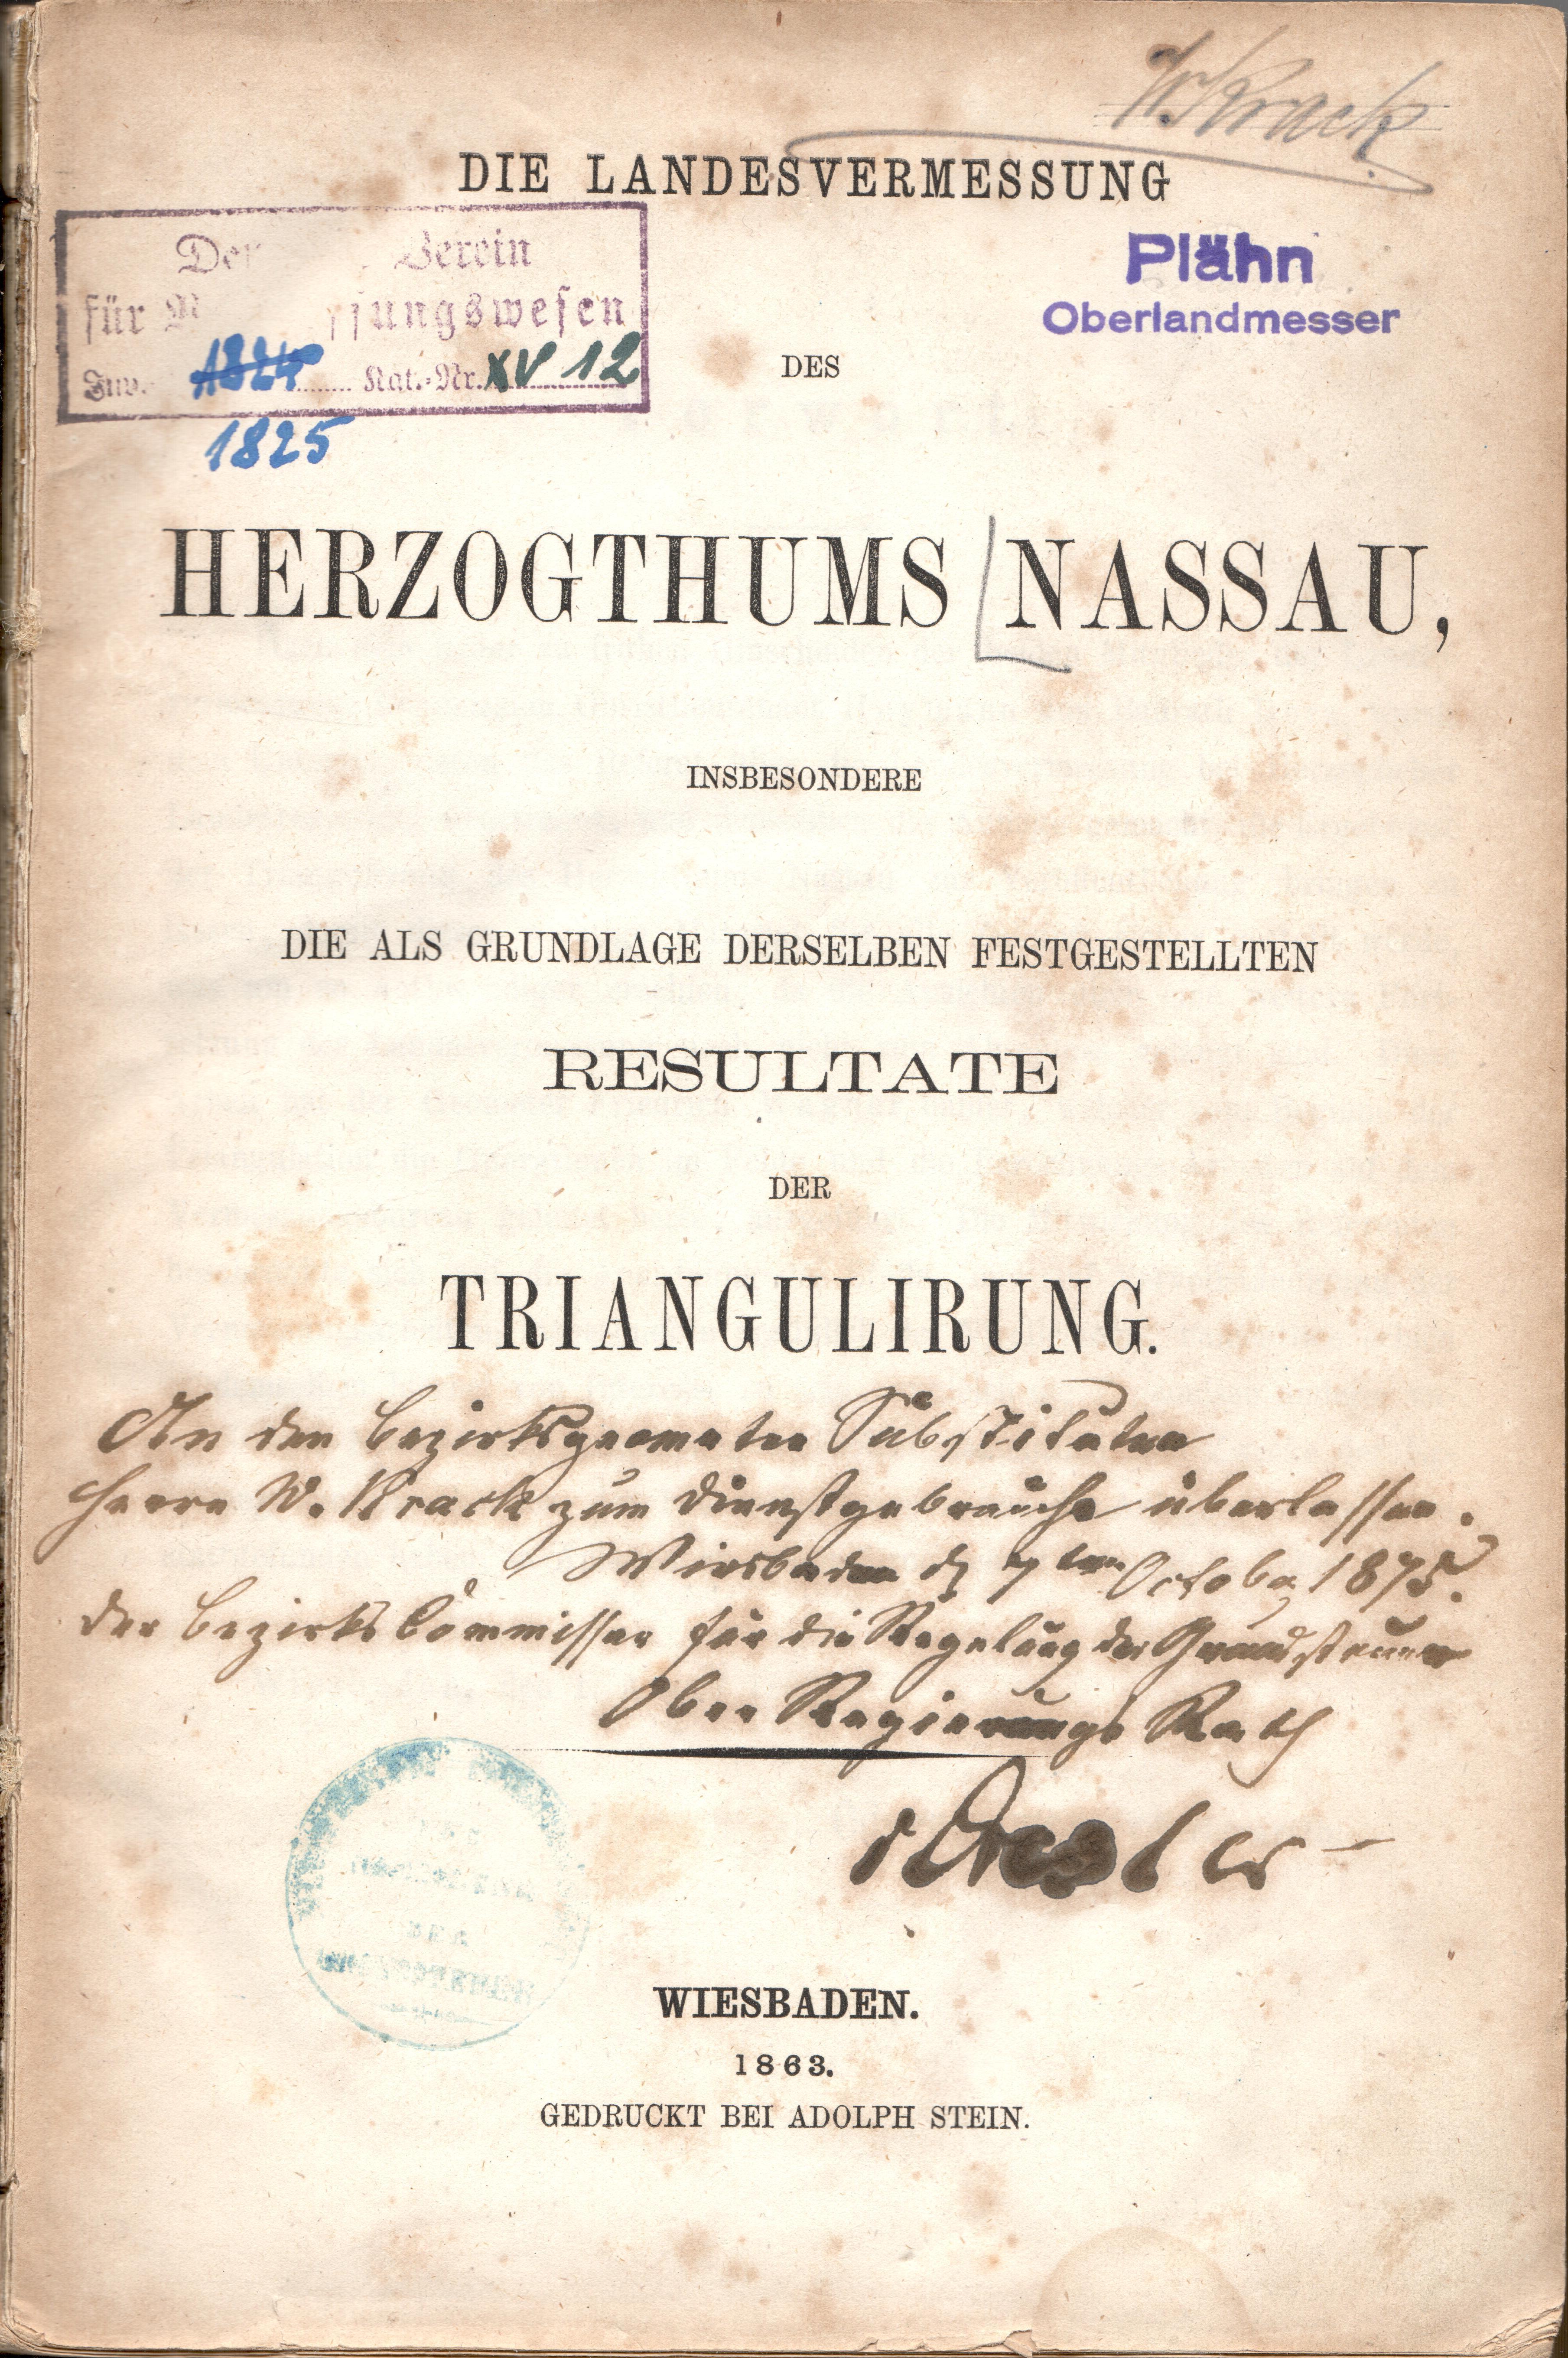
Signature of: otto von dresler und scharffenstein